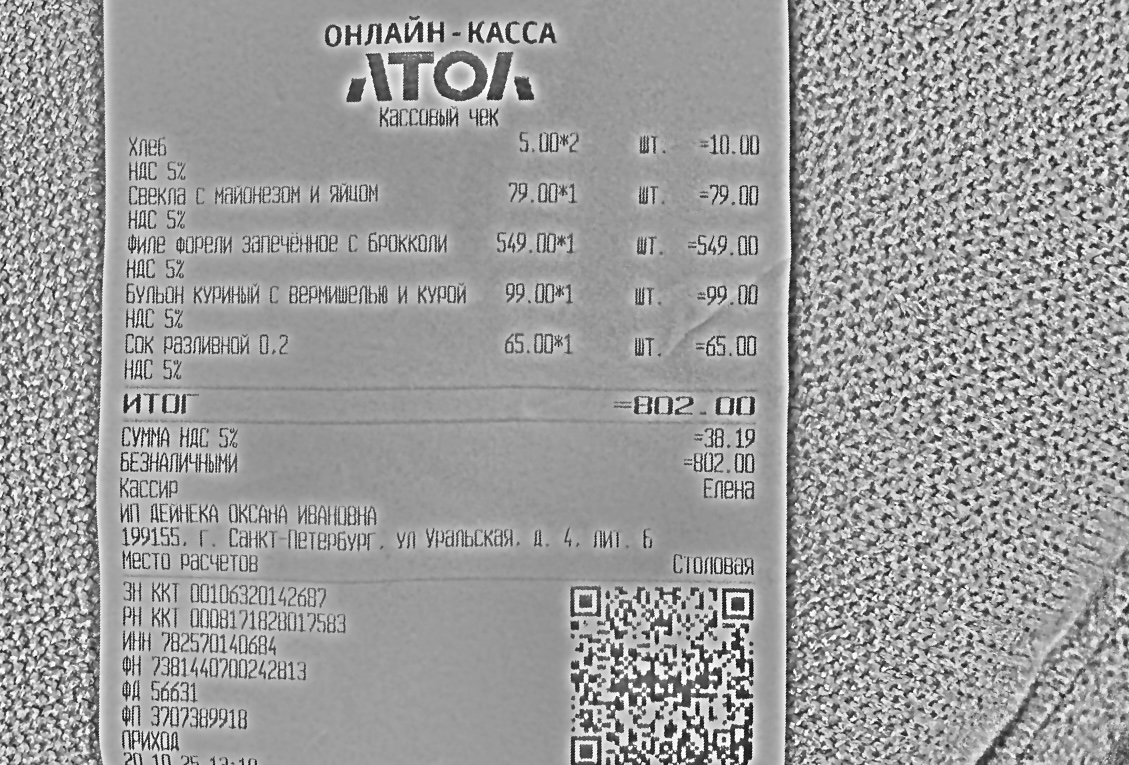
Продавец: ИП ДЕЙНЕКА ОКСАНА ИВАНОВНА
ИНН: 782570140684
Дата: 20.10.25
Товары: Хлеб; Свекла с майонезом и яйцом; Филе форели запеченное с брокколи; Бульон куриный с вермишелью и курой; Сок разливной 0.2
Количество: 2; 1; 1; 1; 1
Цена: 5.00; 79.00; 549.00; 99.00; 65.00
Сумма: 10.00; 79.00; 549.00; 99.00; 65.00
Итого: 802.00